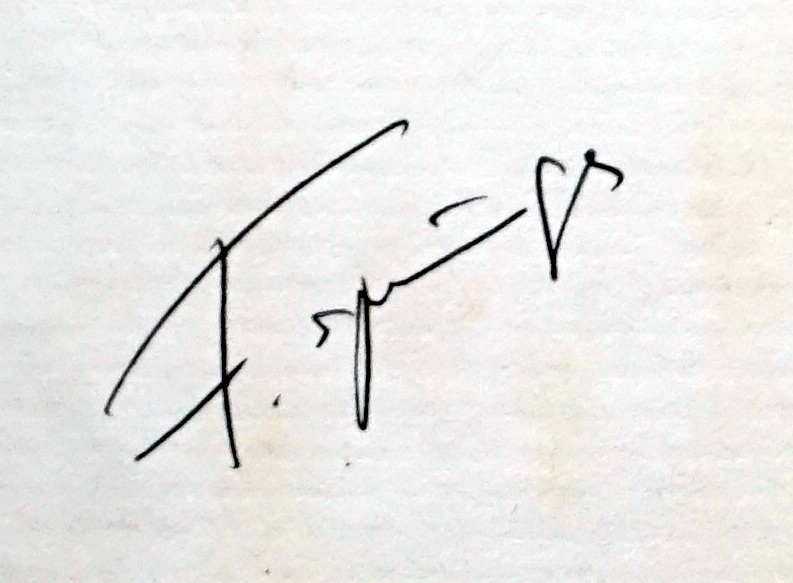
Signature of: f springer